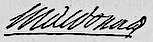
Signature of: étienne jacques joseph alexandre macdonald